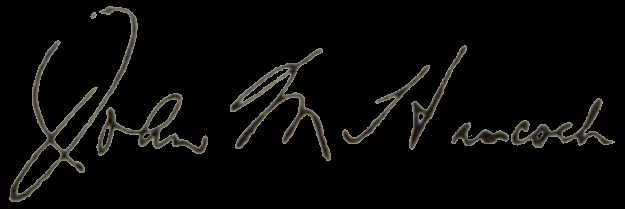
Signature of: john milton hancock